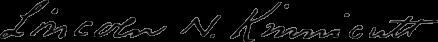
Signature of: lincoln newton kinnicutt